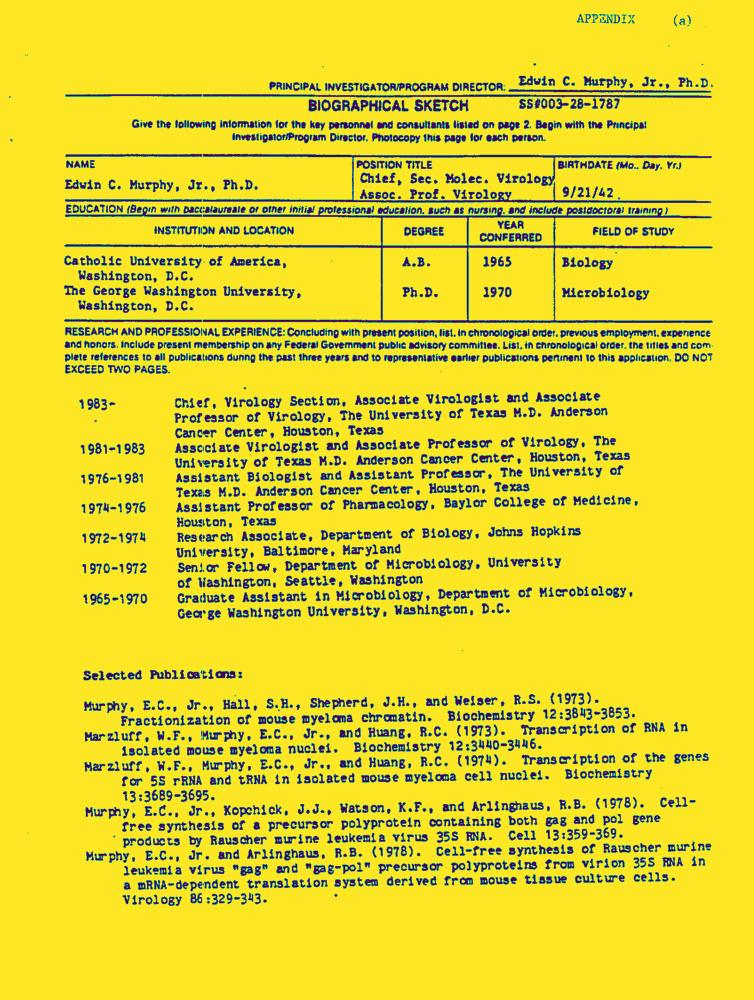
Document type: Resume-Doc